Question: What are the imaging findings?
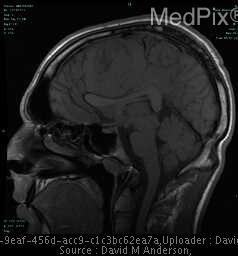
Answer: The imaging shows Large homogeneously enhancing lesion based in the dura of the falx, and pressing on the anterior cerebral hemisphere.  There is rightward mass effect on the falx as well as inferior displacement of the body of the corpus callosum with partial effacement of the third ventricle.  The mass looks extraaxial, but has intraaxial vasogengenic edema in frontal lobes surrounding the mass. Sagittal T1.